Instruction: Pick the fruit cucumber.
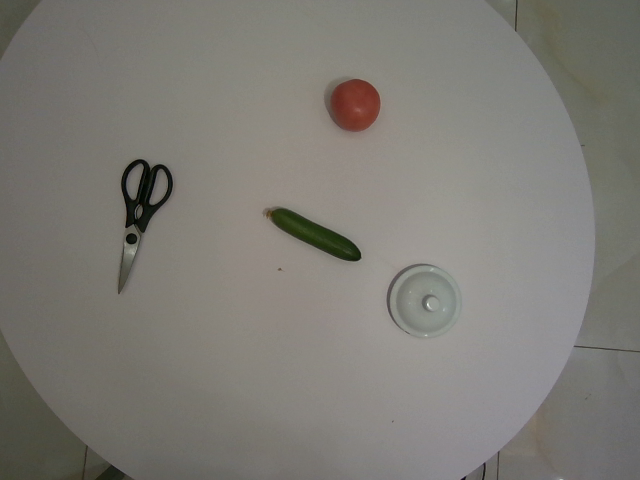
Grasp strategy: vertical